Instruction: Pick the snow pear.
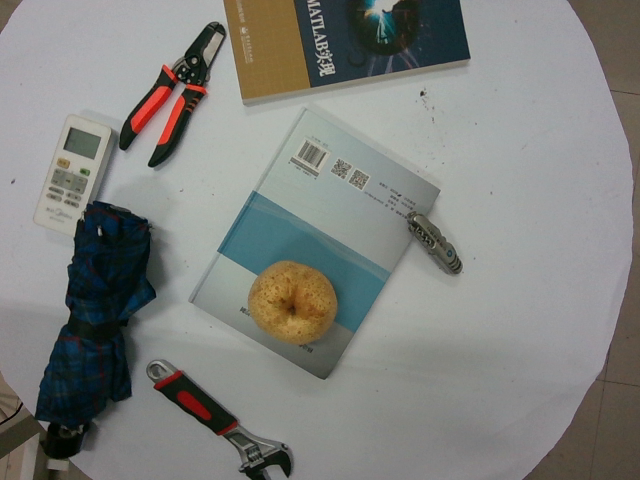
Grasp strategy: vertical